Question: Talk about the condition:
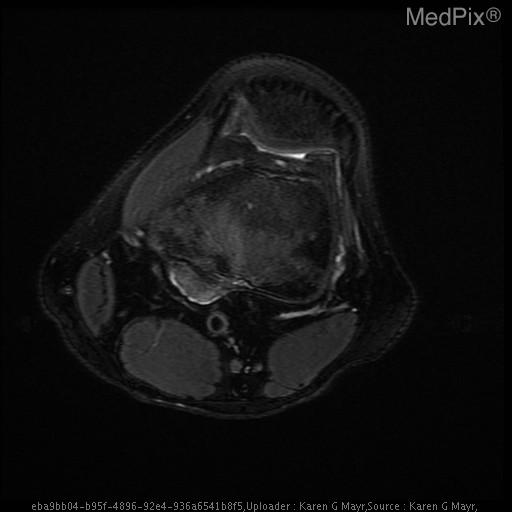
Answer: The disease is discussed as: •  Lesions/Condition:  Osteochondroma

Tumor Growth:  Lesions grow by enchondral ossification of proliferating cartilage cells in its cap.  The tumor will continue to enlarge during skeletal growth, but typically becomes latent at skeletal maturity.

•  Synonyms:  Osteocartilaginous Exostosis

•  Common  Locations:  The most common site of origin for an osteochondroma is the metaphysis at bony sites of tendon and ligamentous attachments.  Common sites include distal femur, proximal humerus, proximal tibia but also may occur less frequently in the pelvis, scapula, spine or any bone preformed in cartilage.

•  Demographics:  Typically occur in first to third decades with prevalence greater in males than in females.  It is the most common skeletal tumor in children with an occurrence of 1 in 200.   They may be solitary or multiple and they may arise spontaneously.

•  Gross  Morphology:  Osteochondromas vary in size.  The average lesion arising from tubular bones is approximately 4cm.  Osteochondromas arising from flat bones tend to be larger with a higher likelihood of malignant transformation.

•  Histology:  Pathologic sections show osteochondromas to have a cartilaginous cap.  Histologically, the cartilaginous cap is identical to the physeal growth plate.  During active growth, the cap is composed of hyaline cartilage.  The thickness of the cap is correlated with the age of the patient, and the cap decreases in size as patient’s age.    In children and adolescents, the cap may be as thick as 3cm, whereas in older patients, it may be thin.  A thick cartilaginous cap (>1cm) in an adult should raise the possibility of malignant transformation (usually chondrosarcomas)

•  Radiology:  Plain radiographic appearances of an osteochondroma are those of a pedunculated or sessile bony excrescence with well-defined margins.  In adults, the cartilage cap often contains flecks of calcification. Continuity of the osteochondroma with the medullary canal is a characteristic finding,  particularly obvious in long bones.   MR imaging is able to detect continuity of the cortical and medullary bone in the outgrowth with that of the parent bone.  This finding is diagnostic of an osteochondroma.  Of greatest utility in the functionality of the MR is the ability to precisely identify and measure the cartilaginous cap of an osteochondroma using T2 weighted spin echo images.  These measurements can be used to supply information regarding the likelihood of malignant changes.

•  Prognosis  and  Treatment:  Most solitary osteochondromas are discovered in children and adolescents  and are painless, slow-growing masses and require no treatment.  Significant symptoms may occur as a result of complications such as fracture, bony deformity, mechanical joint problems, and vascular or neurologic compromise.  Appreciable morbidity is related to resection of osteochondromas and corrective surgery on the osseous deformity.  Resections are typically only performed on mature bone due to the risk of damage to the epiphyseal growth plate resulting in severe growth deformity in the affected bone.  Serial radiographs are performed to monitor for malignant transformation which is estimated at 1% for solitary osteochondromas.  The most common resulting malignant tumor is a chondrosarcoma.